Patient: Male, age 42
A 42-year-old asymptomatic male patient received thoracic CT scans on a routine health examination at a local hospital in February 2021 with an incidental finding of a 1.5 x 1.2 cm endobronchial nodule of the right bronchus intermedius and a 5.1 x 3.1 cm patchy lesion centrally located at the left upper lobe (Figure 1). The patient underwent fiberoptic bronchoscopy, which showed a neoplasm with an unsmooth surface at the opening of the right bronchus intermedius with normal distant bronchial tree. Transbronchial biopsy of the neoplasm was suggestive of low-grade mucinous epidermoid carcinoma. The patient further underwent PET/CT scans, which revealed weak FDG uptake in the endobronchial nodule and high uptake in the left upper lobe lesion. To discern the nature of the left upper lobe lesion, the patient underwent a CT-guided percutaneous lung biopsy. Pathological examination revealed a chronic granulomatous inflammatory disease, suggesting the diagnosis of tuberculosis. Due to the specific location of the endobronchial tumor, the patient was recommended by the treating physician at the local hospital to receive bronchoscopic cryoablation over surgical resection.
Because of concerns that the tumor might recur with bronchoscopic therapy, the patient was referred to our department for seeking surgical resection. The results of preoperative routine blood biochemistry were normal. Pulmonary function test showed mild obstructive ventilation dysfunction, with FEV1 being 2.38L and FEV1%PRED being 76%. Considering the patient's 30-year history of bronchial asthma (manifested as wheezing sounds in both lungs) and the fact that lung parenchymal resection might lead to decreased quality of life, the patient underwent a single-port thoracoscopic tumor resection, reconstruction of the secondary carina and systemic lymph node dissection (including stations 2, 4, 7, 9, 10, 11, 12) in March 2021 (Figure 2). The patient was placed in a left lateral decubitus position. After the intubation of the double-lumen tube, single lung ventilation of the contralateral lung was performed under general anesthesia. The utility incision was a 3-cm incision at the 4th intercostal space along the anterior axillary line. After the careful dissection of the right main bronchus, the right upper bronchus and the right bronchus intermedius, the tumor at the opening of the right bronchus intermedius was resected (see Supplementary Video 1). The stumps were trimmed and sent for intraoperative frozen section, which showed no residual cancer at any bronchial stumps. Then, the anastomosis procedure was initiated. First, the lateral walls of the right upper bronchus and the right bronchus intermedius were sutured continuously to join up with a 3-0 Prolene (one thread with two needles). Second, two another 3-0 Prolene (both sutured with one stitch in the bronchi nearby) were tied with the two ends of the first 3-0 Prolene into a knot outside of the bronchi, respectively. Subsequently, a circumferential and continuous suture of the right main bronchus with the right upper bronchus and the right bronchus intermedius was performed via these two 3-0 Prolene and a knot was tied outside of the bronchi. Last, the anterior wall of secondary carina was reinforced with interrupted sutures using a 3-0 Monocryl (Y316, one thread with one needle) and the anterior mediastinal fatty tissue was freed to cover the anastomosis with another 3-0 Monocryl. There were no air leakage from the anastomotic area after puffing of the lungs with the addition of warm saline to the chest cavity. The operation lasted 200 mins totally. Postoperative pathology showed solid adenoid arrangement of tumor cells and focal invasion of bronchial cartilage, consistent with a well-differentiated mucinous epidermoid carcinoma. No lymph node metastasis was observed. The patient recovered well after surgery and was discharged on postoperative day 3. He receive anti-tuberculosis treatment for 9 months postoperatively and did not complain of any specific discomfort at the 9-month postoperative follow-up, with no local recurrence observed.
Keywords: parenchymal sparing procedure, secondary carinal reconstruction, tracheobronchial mucoepidermoid carcinoma, uniportal, video-assisted thoracoscopic surgery
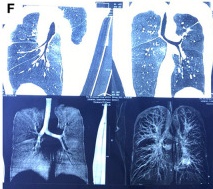
Image caption: Uniportal VATS secondary carinal resection and reconstruction for tracheobronchial mucoepidermoid carcinoma. (E) Contrast-enhanced CT of the chest at the 6-month postoperative follow-up showed resolution of tuberculosis lesion in the left upper lobe.